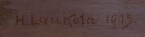
Signature of: hermína laukotová